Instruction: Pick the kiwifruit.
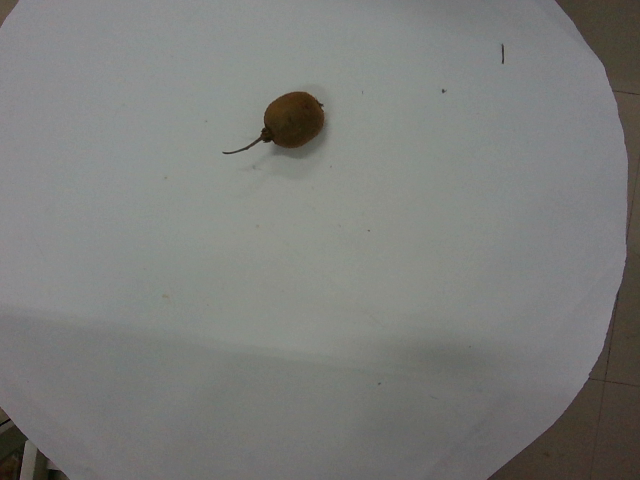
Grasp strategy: vertical